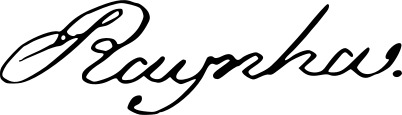
Signature of: carlota joaquina of spain